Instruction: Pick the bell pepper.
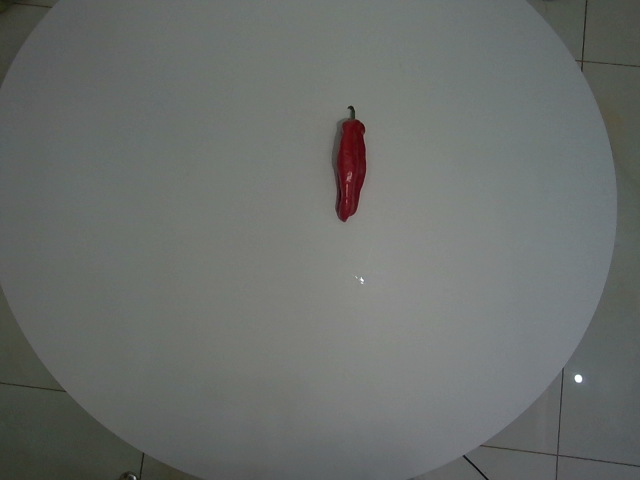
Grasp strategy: vertical